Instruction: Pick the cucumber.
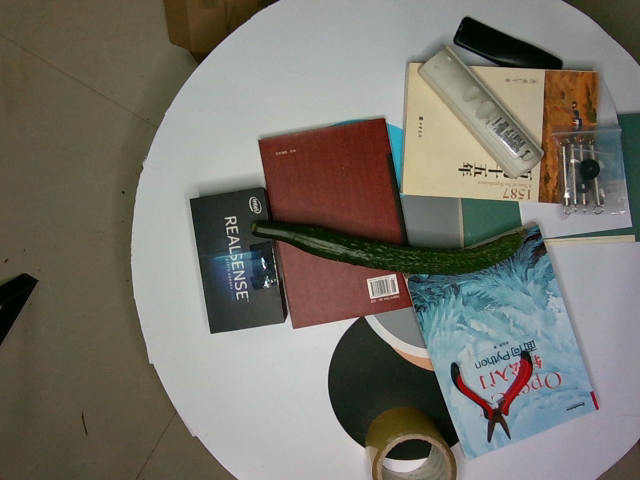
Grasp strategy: vertical